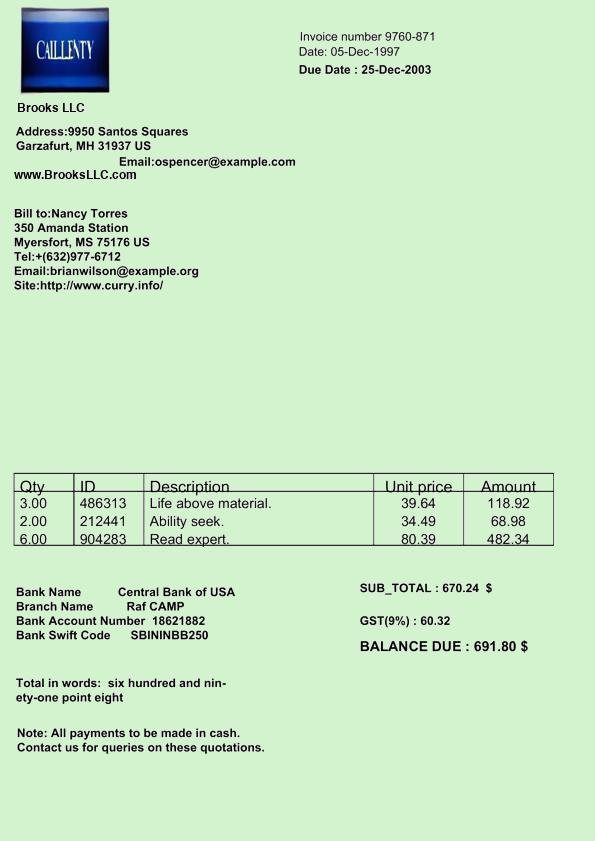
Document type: Invoice